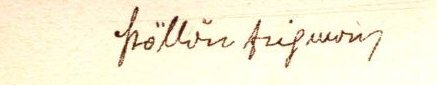
Signature of: zsigmond szöllősi